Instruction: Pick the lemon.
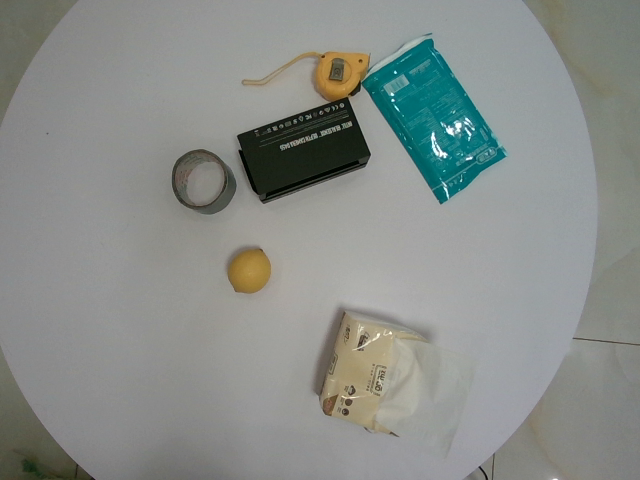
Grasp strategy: vertical